Question: Talk about the condition:
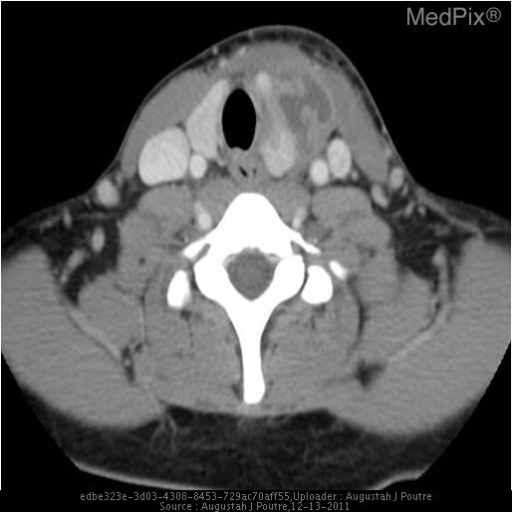
Answer: The disease is discussed as: The branchial apparatus serves as an embryological precursor to the tissues of the neck.  It consists of four branchial arches, clefts and pouches.  The branchial arches form musculoskeletal and vascular structures of the head and neck while the pouches form the middle ear, tonsils, thymus and parathyroid gland.  The first branchial clefts give rise to the external ear but the other three branchial clefts involute during normal development.  Failure of the other branchial clefts to involute forms a branchial cleft cyst.  Rarely, when a residual branchial cleft connects with a pouch structure, a complete sinus tract from the pharynx to a blind pouch cyst will form.

Branchial cleft anomalies differ in clinical presentation depending on the specific cleft that fails to involute.  Classically, branchial cleft cysts present as a well demarcated mass along the anterior upper third along the sternocleidomastoid muscle.  This presentation is consistent with a second branchial cleft cyst which accounts for 95% of branchial cleft anomalies.  Fourth branchial cleft anomalies are the rarest developmental defect of the branchial apparatus.  These defects commonly form a fistula extending from the apex of the pyriform sinus to end as a blind pouch near the superior pole of the thyroid gland.

Fourth branchial anomalies are often not appreciated on physical exam until they become secondarily infected.  Typical presentation is that of an inflammatory neck mass, often involving the thyroid gland.  These lesions most commonly occur on the left side of the neck.  Common sources of secondary infection include oropharyngeal pathogens that inoculate the sinus tract, usually after an upper respiratory infection or surgical manipulation of the oral cavity.  Infections can present as generalized erythema and cellulitis along the sinus tract or as supprative thyroditis.  Recurrent supprative thyroiditis is highly suggestive of a fourth branchial cleft sinus.

The initial imaging test of choice is a contrast enhanced CT scan of the neck to detect the location and extent of the lesion.  Finding air within a left-sided neck infection in close relation to the thyroid gland is thought to be almost pathognomonic for a fourth branchial cleft sinus tract.  A barium study of the pharynx is often utilized to further localize the path of the sinus tract.  Ultimately, definitive diagnosis occurs by direct pharyngoscopy to identify the origin of the sinus tract within the pyriform sinus.

Initial management consists of antibiotic therapy.  The antibiotic regimen will vary depending on culture results if a biopsy is performed or the clinician’s judgment if not performed.  Definitive treatment is surgical excision.  Incision and drainage is a poor therapeutic option given the high rate of recurrence without obliteration of the sinus tract.  An isolated cyst that has become secondarily infection can be excised once antibiotics have controlled local inflammation.  With fourth branchial cleft sinus tracts, optimal therapy consists of closure of the sinus opening.  Surgical options for closure include endoscopic assisted monopolar diathermy, abrasion with Tisseel surgical sealant closure of the sinus or another variation of the same theme.  Depending on the level of thyroid involvement, an ispilateral hemithyroidectomy may be required.